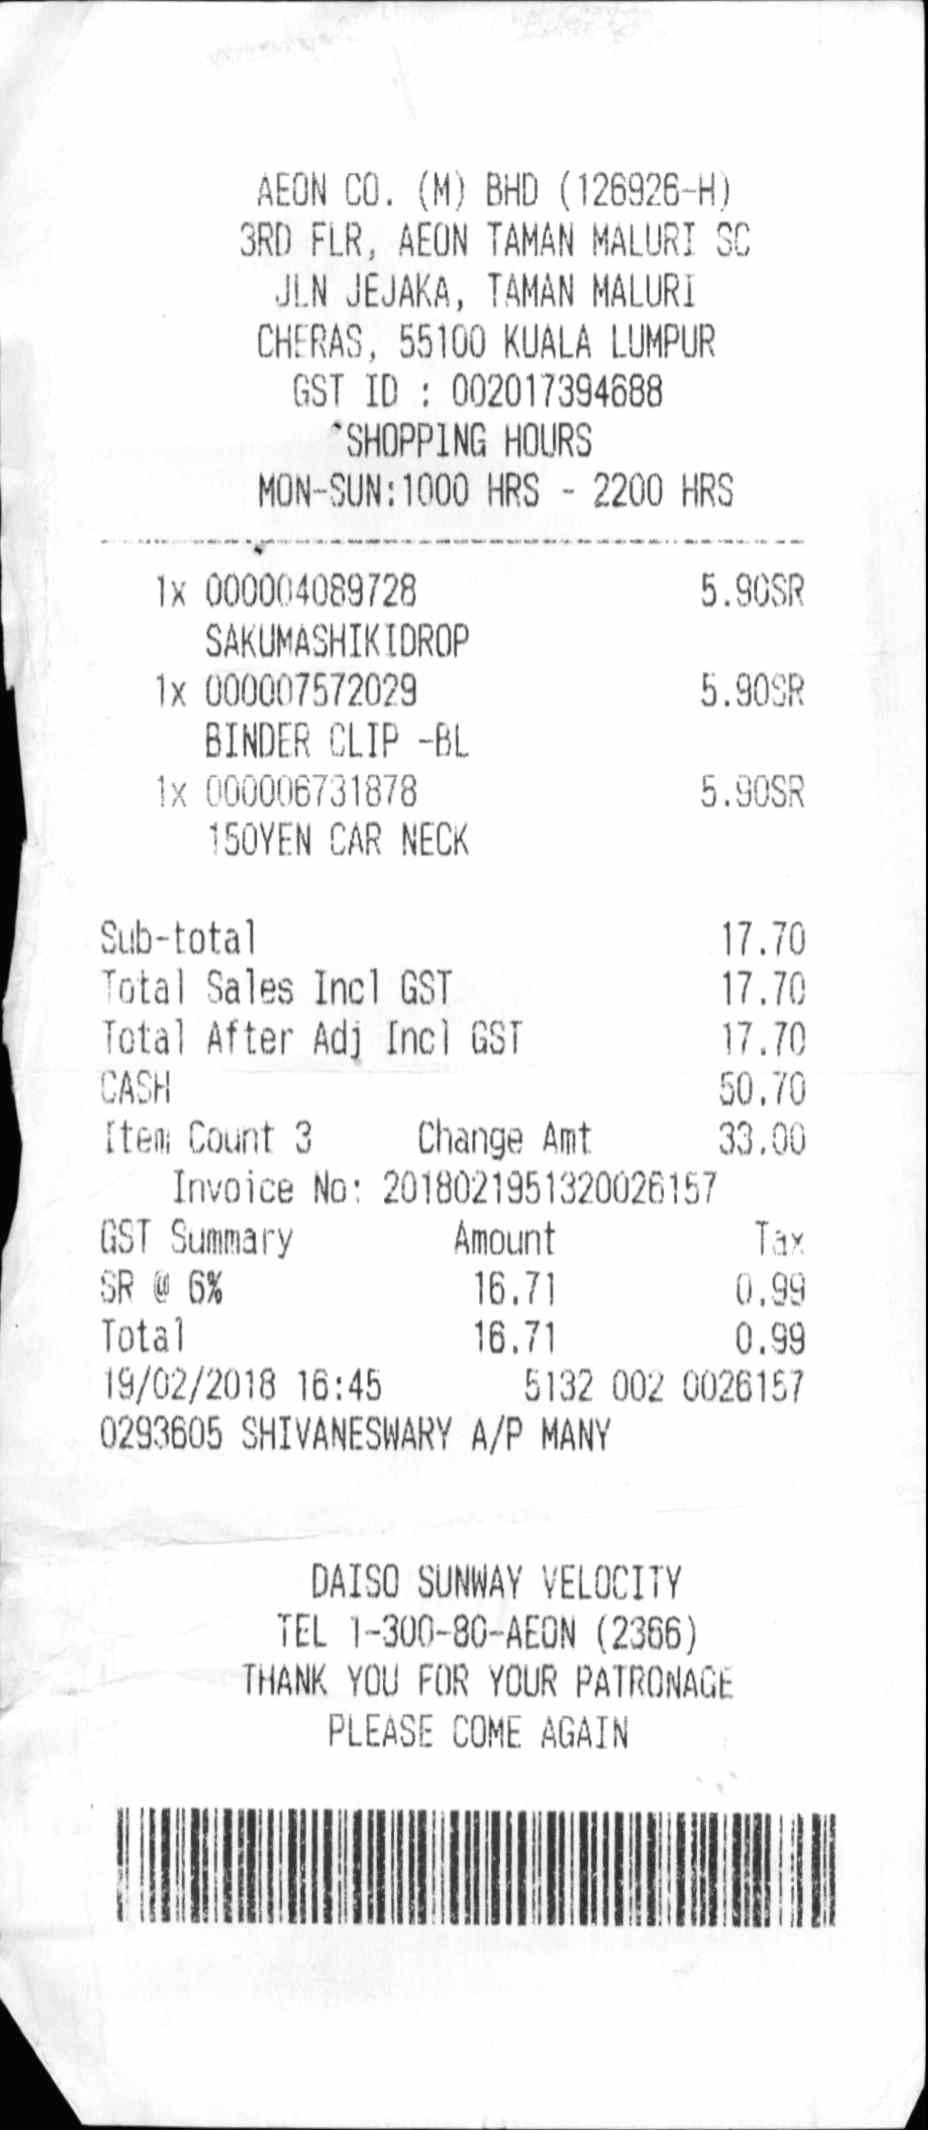
AEON CO. (M) BHD (126926-H)
3RD FLR, AEON TAMAN MALURI SC
JLN JEJAKA, TAMAN MALURI
CHERAS, 55100 KUALA LUMPUR
GST ID : 002017394688
SHOPPING HOURS
MON-SUN:1000 HRS - 2200 HRS
1X 000004089728
5.90SR
SAKUMASHIKIDROP
1X 000007572029
5.90SR
BINDER CLIP -BL
1X 000006731878
5.90SR
150YEN CAR NECK
SUB-TOTAL
17.70
TOTAL SALES INCL GST
17.70
TOTAL AFTER ADJ INCL GST
17.70
CASH
50.70
ITEM COUNT 3
CHANGE AMT
33.00
INVOICE NO: 2018021951320026157
GST SUMMARY
AMOUNT
TAX
SR @ 6%
16.71
0.99
TOTAL
16.71
0.99
19/02/2018 16:45
5132 002 0026157
0293605 SHIVANESWARY A/P MANY
DAISO SUNWAY VELOCITY
TEL 1-300-80-AEON (2366)
THANK YOU FOR YOUR PATRONAGE
PLEASE COME AGAIN